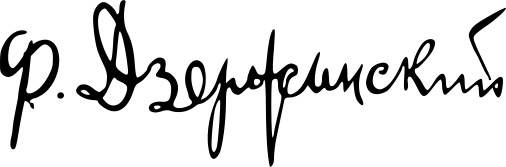
Signature of: felix dzerzhinsky